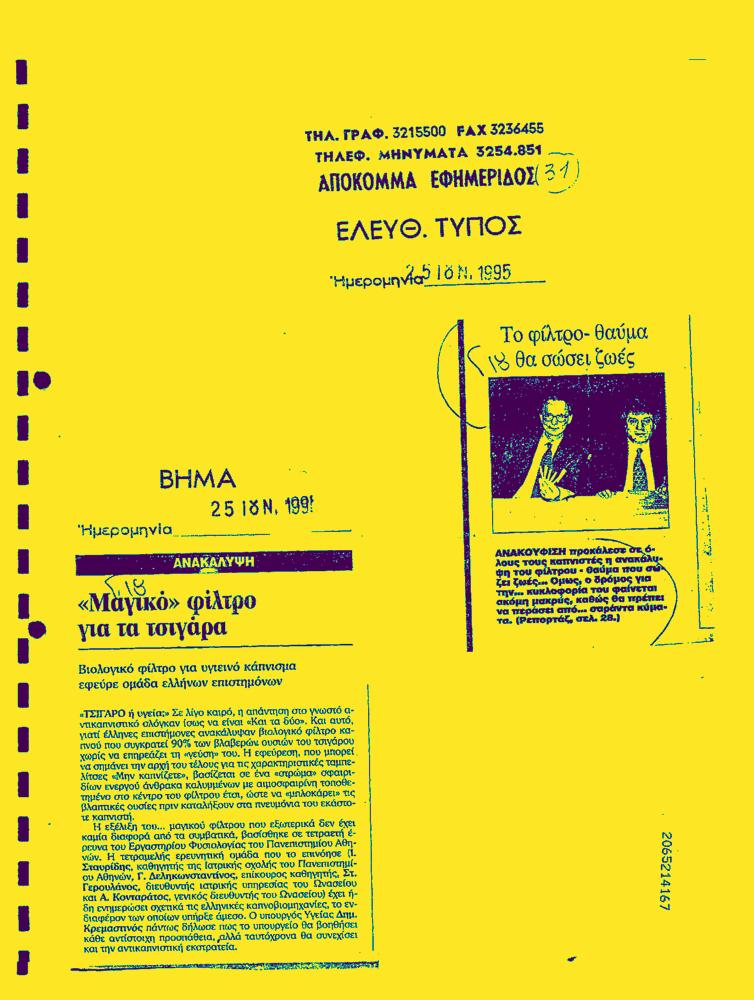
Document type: News-Article